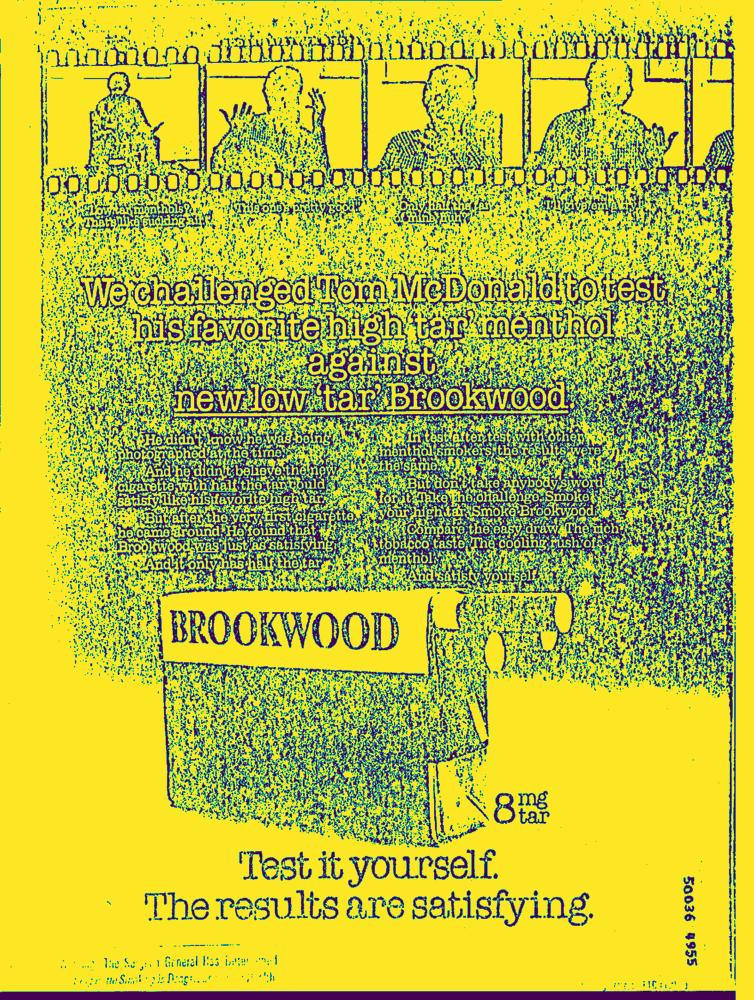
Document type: AD